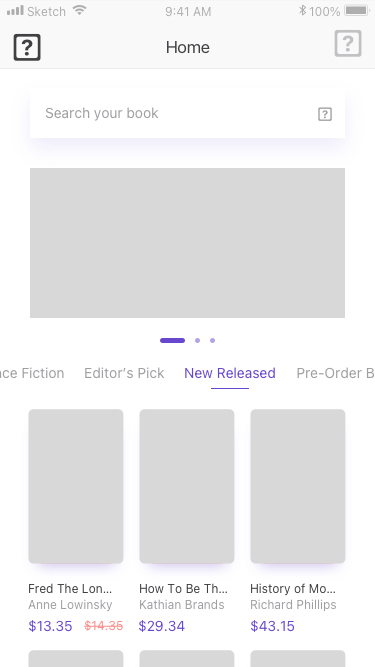
Text in this UI design:

Home

Search your book

New Released
Editor’s Pick
Pre-Order Books
Fred The Lon…
$13.35
$14.35
Anne Lowinsky
How To Be Th…
$29.34
Kathian Brands
History of Mo…
$43.15
Richard Phillips
Walton Frick
waltonfrick@gmail.com
Home

About

Categories

Blog

Contact

Log Out
